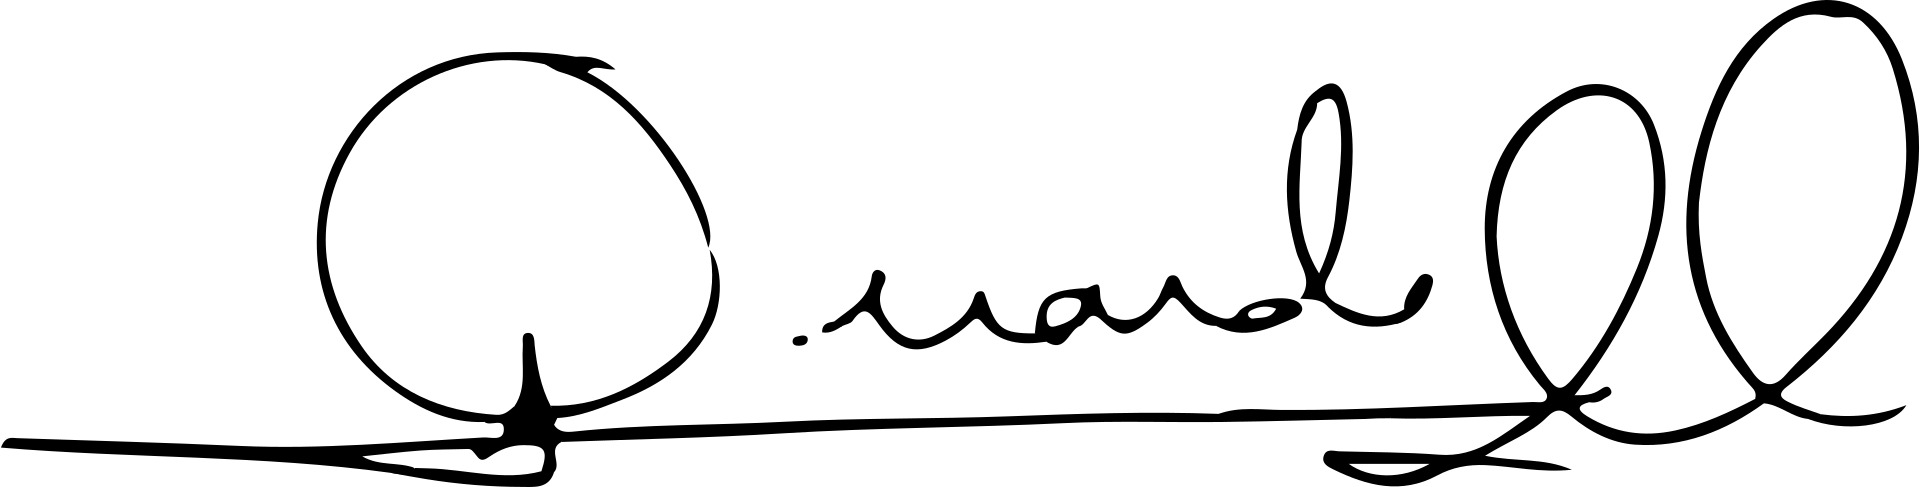
Signature of: ricardo anaya